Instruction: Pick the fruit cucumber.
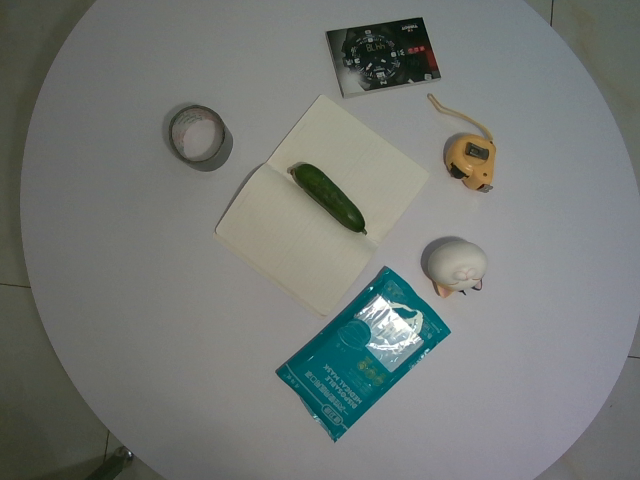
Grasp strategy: vertical